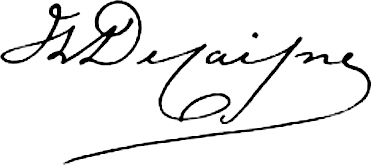
Signature of: henri decaisne